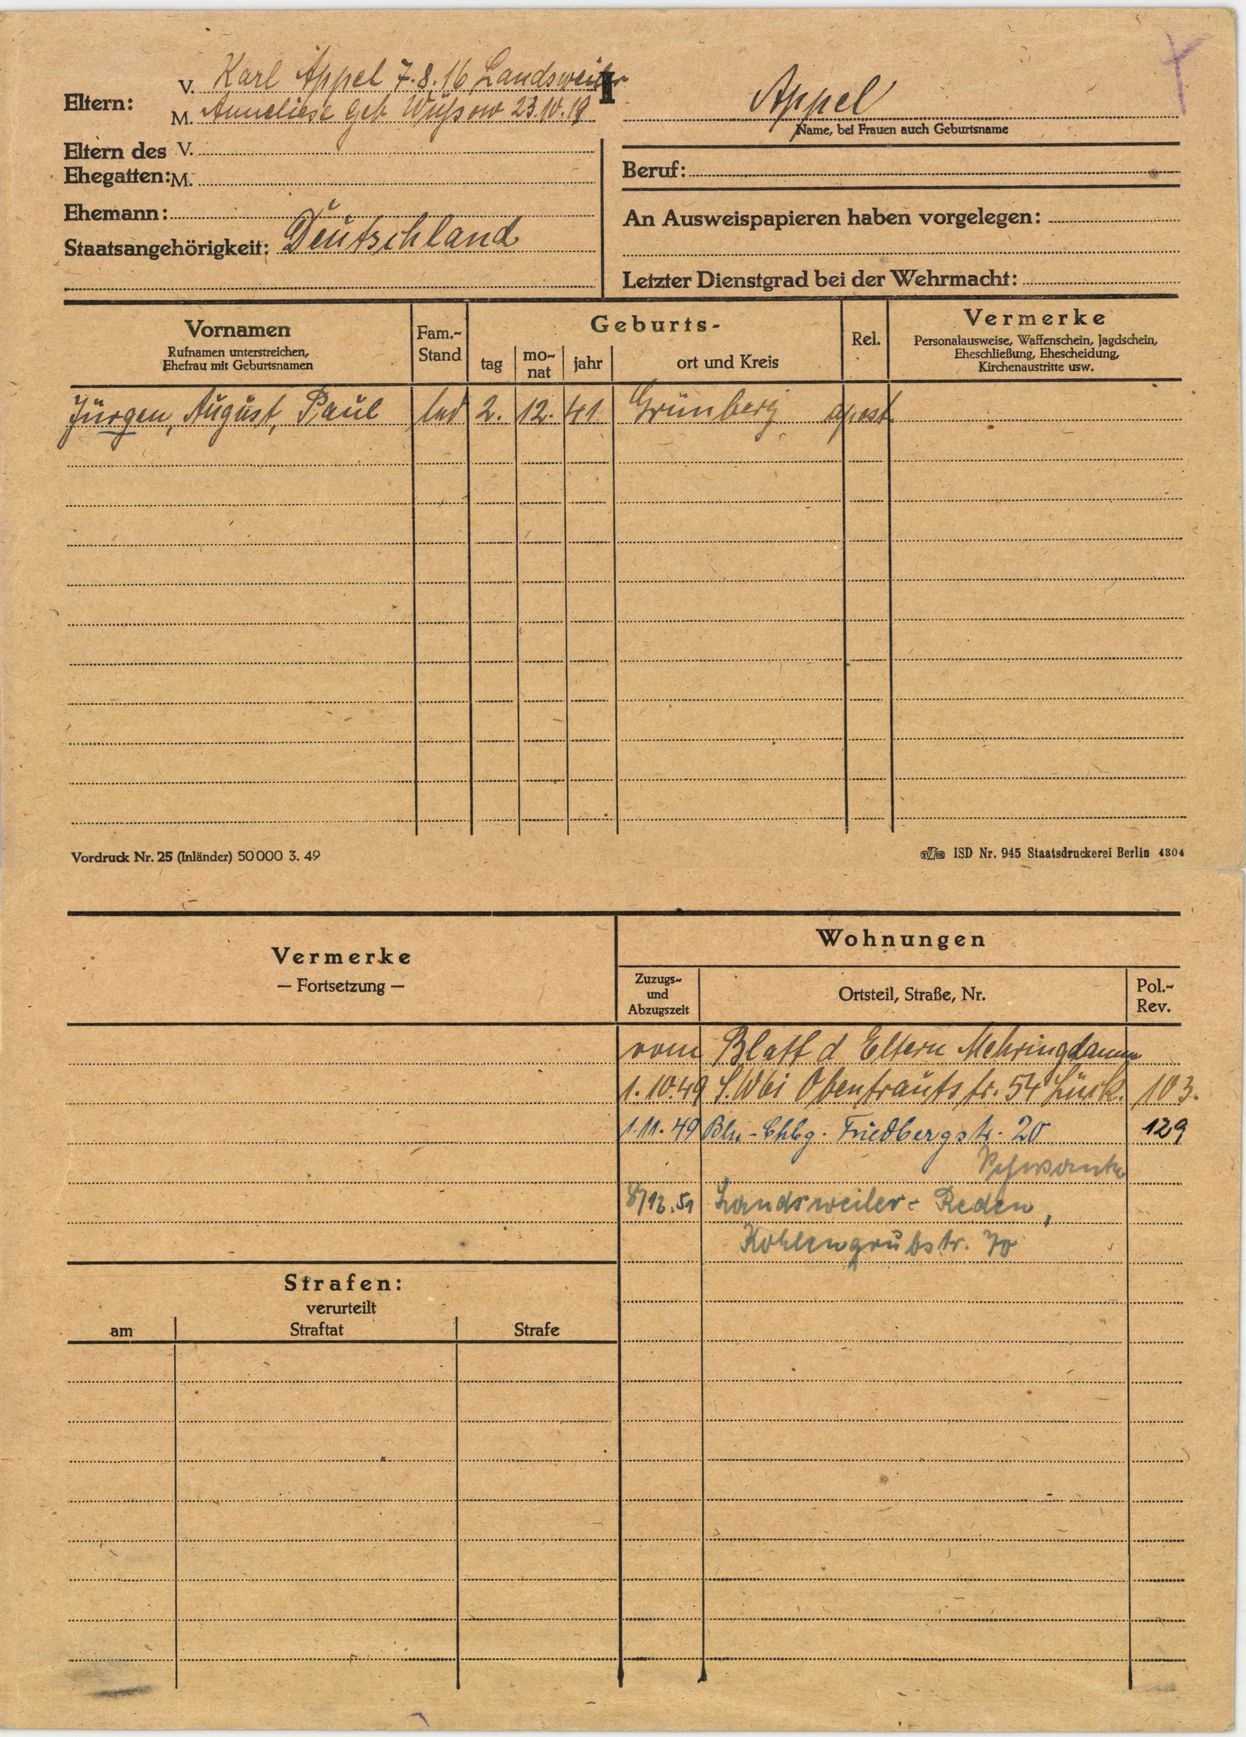
Appel